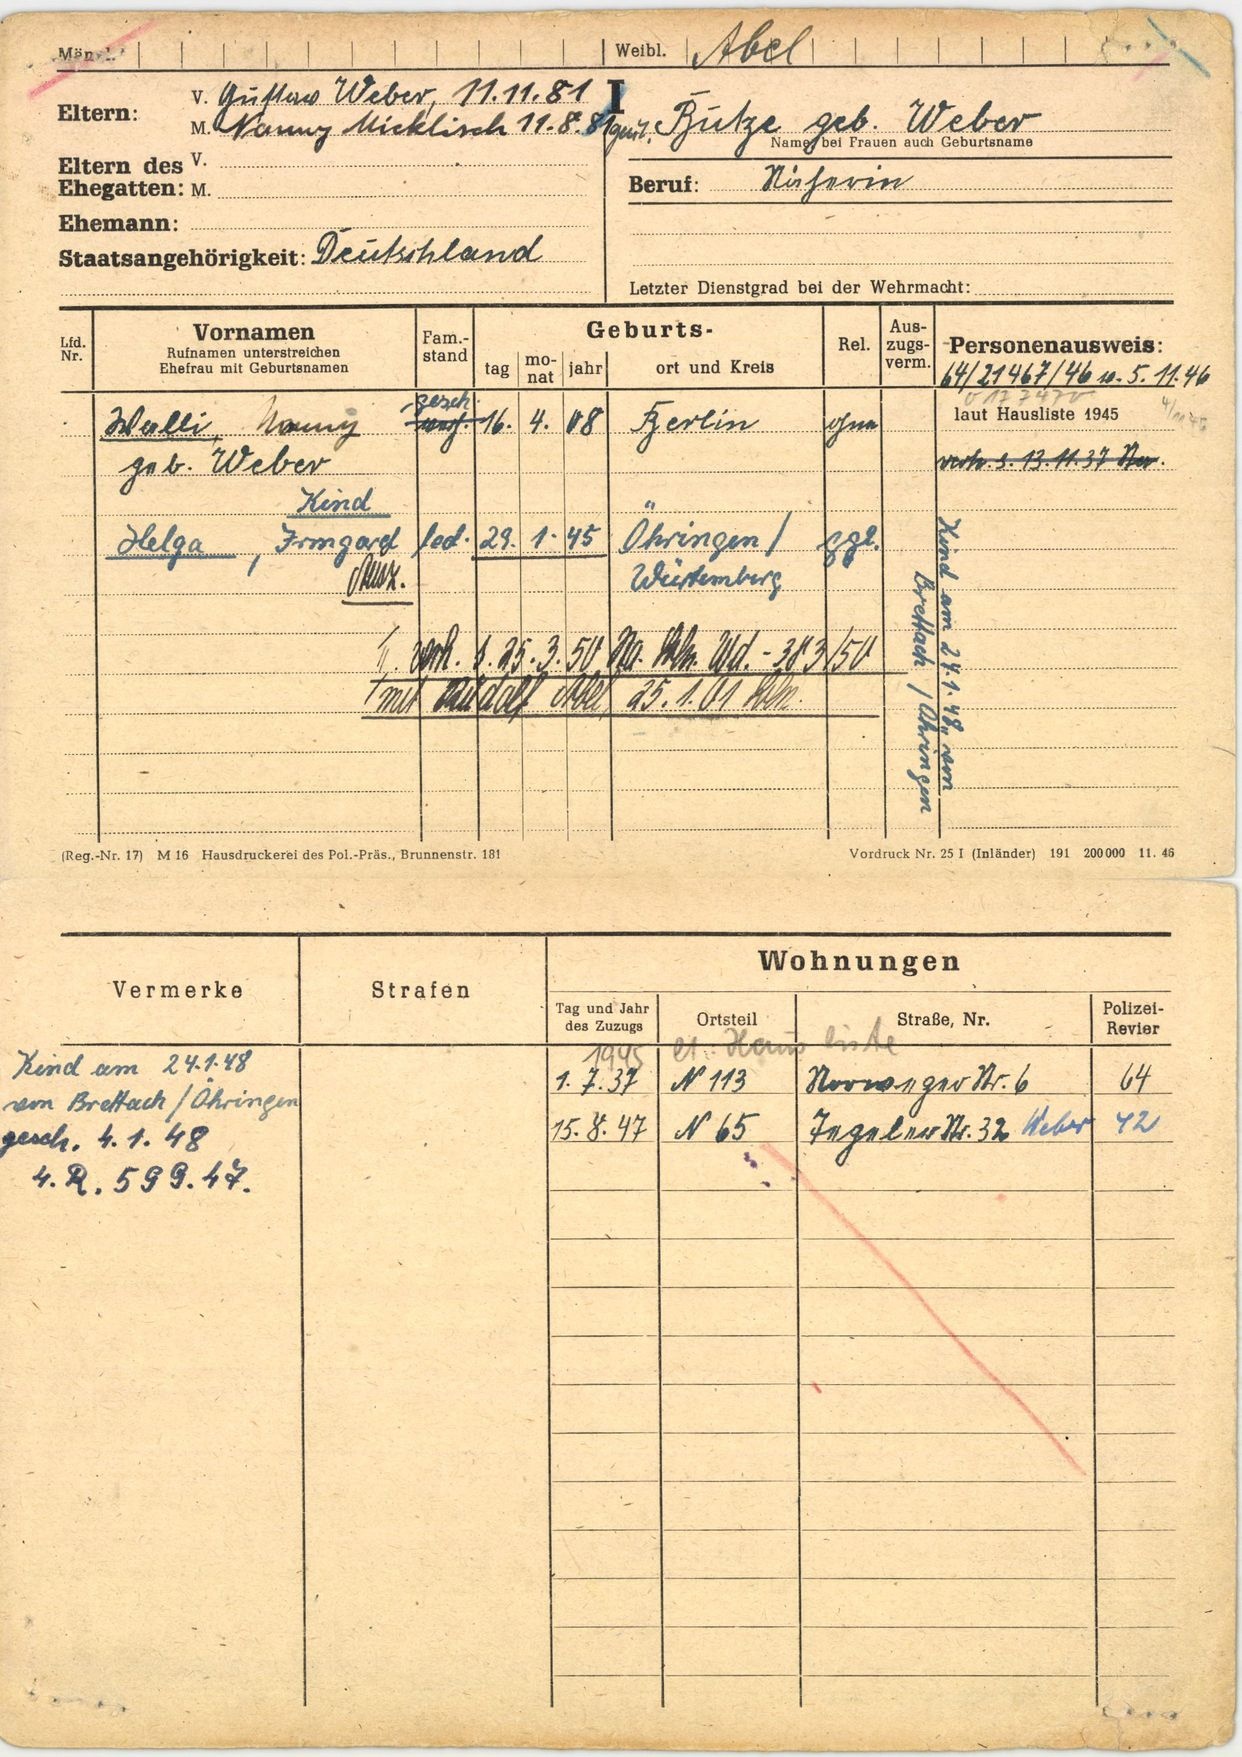
Butze geb. Weber